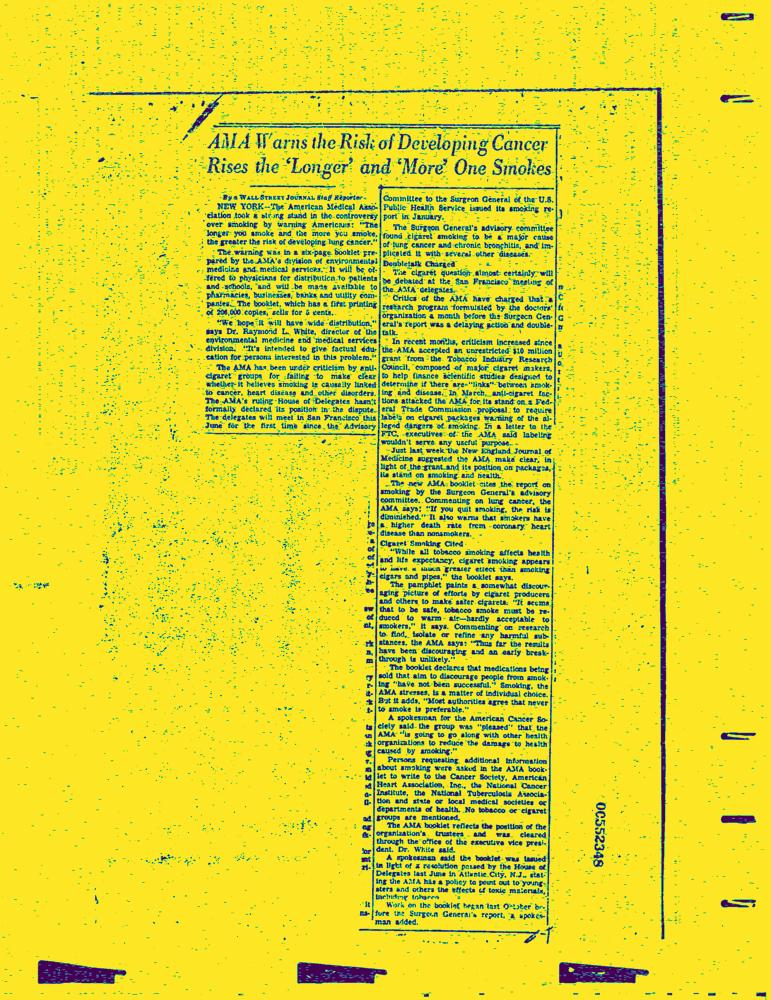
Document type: News-Article